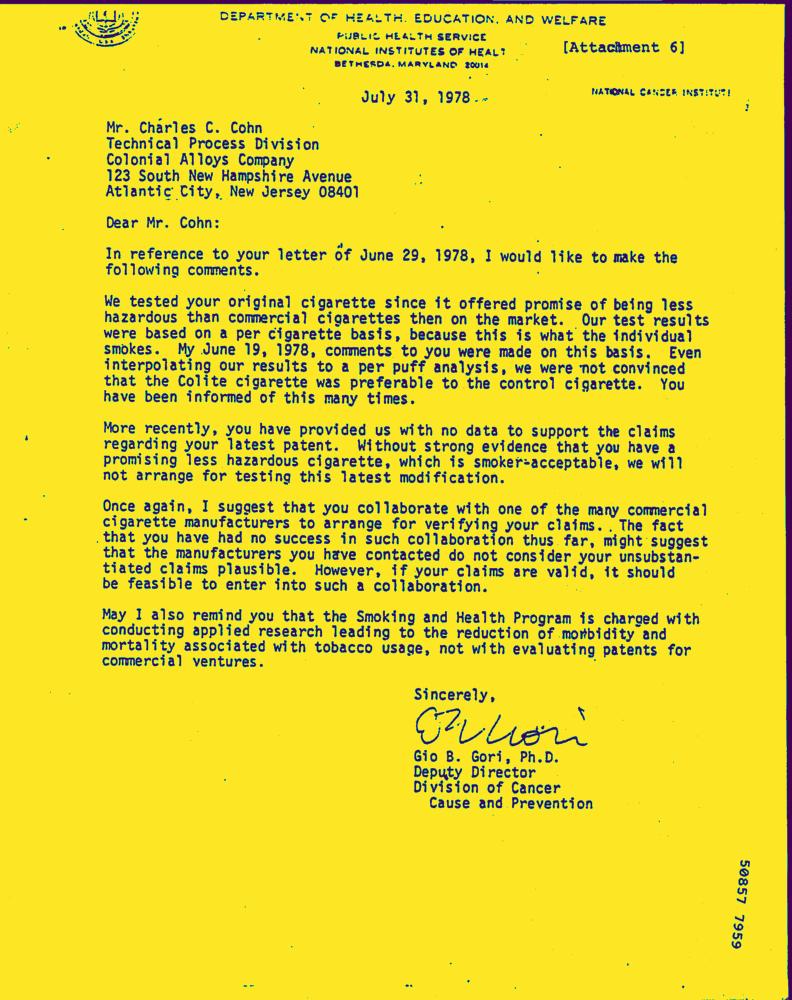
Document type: Letter-Doc